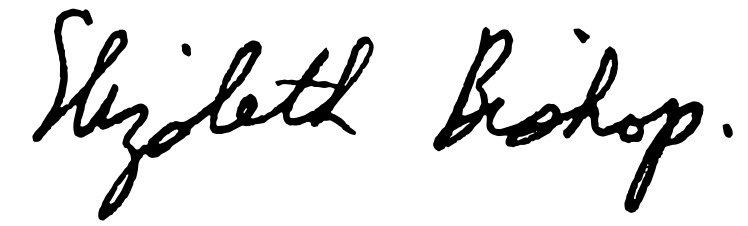
Signature of: elizabeth bishop